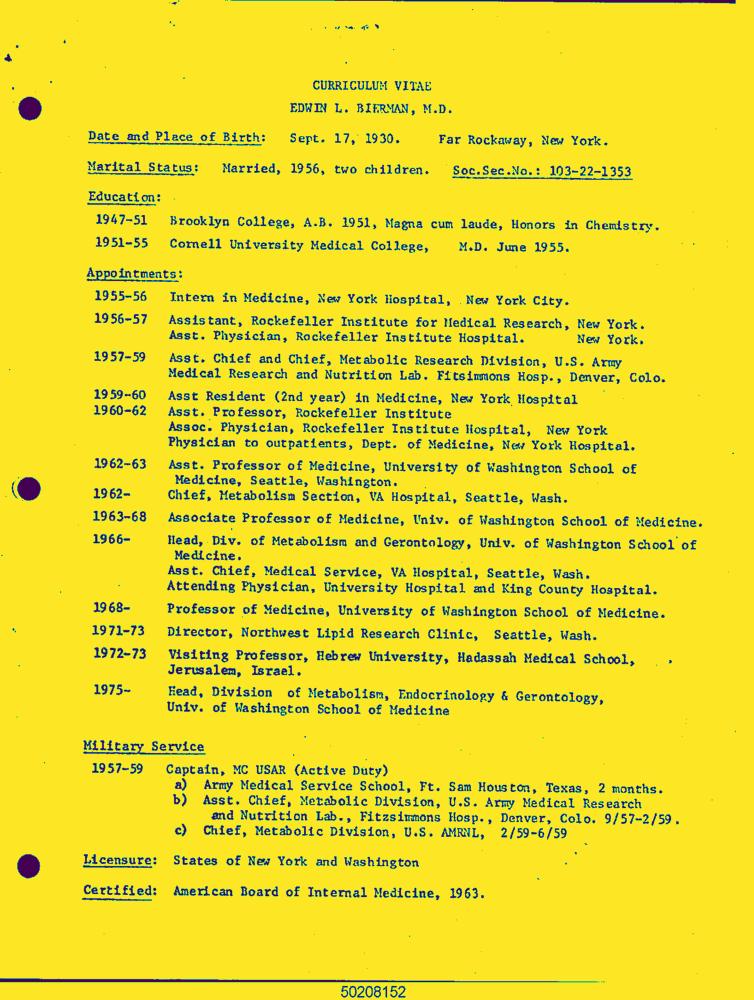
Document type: Resume-Doc